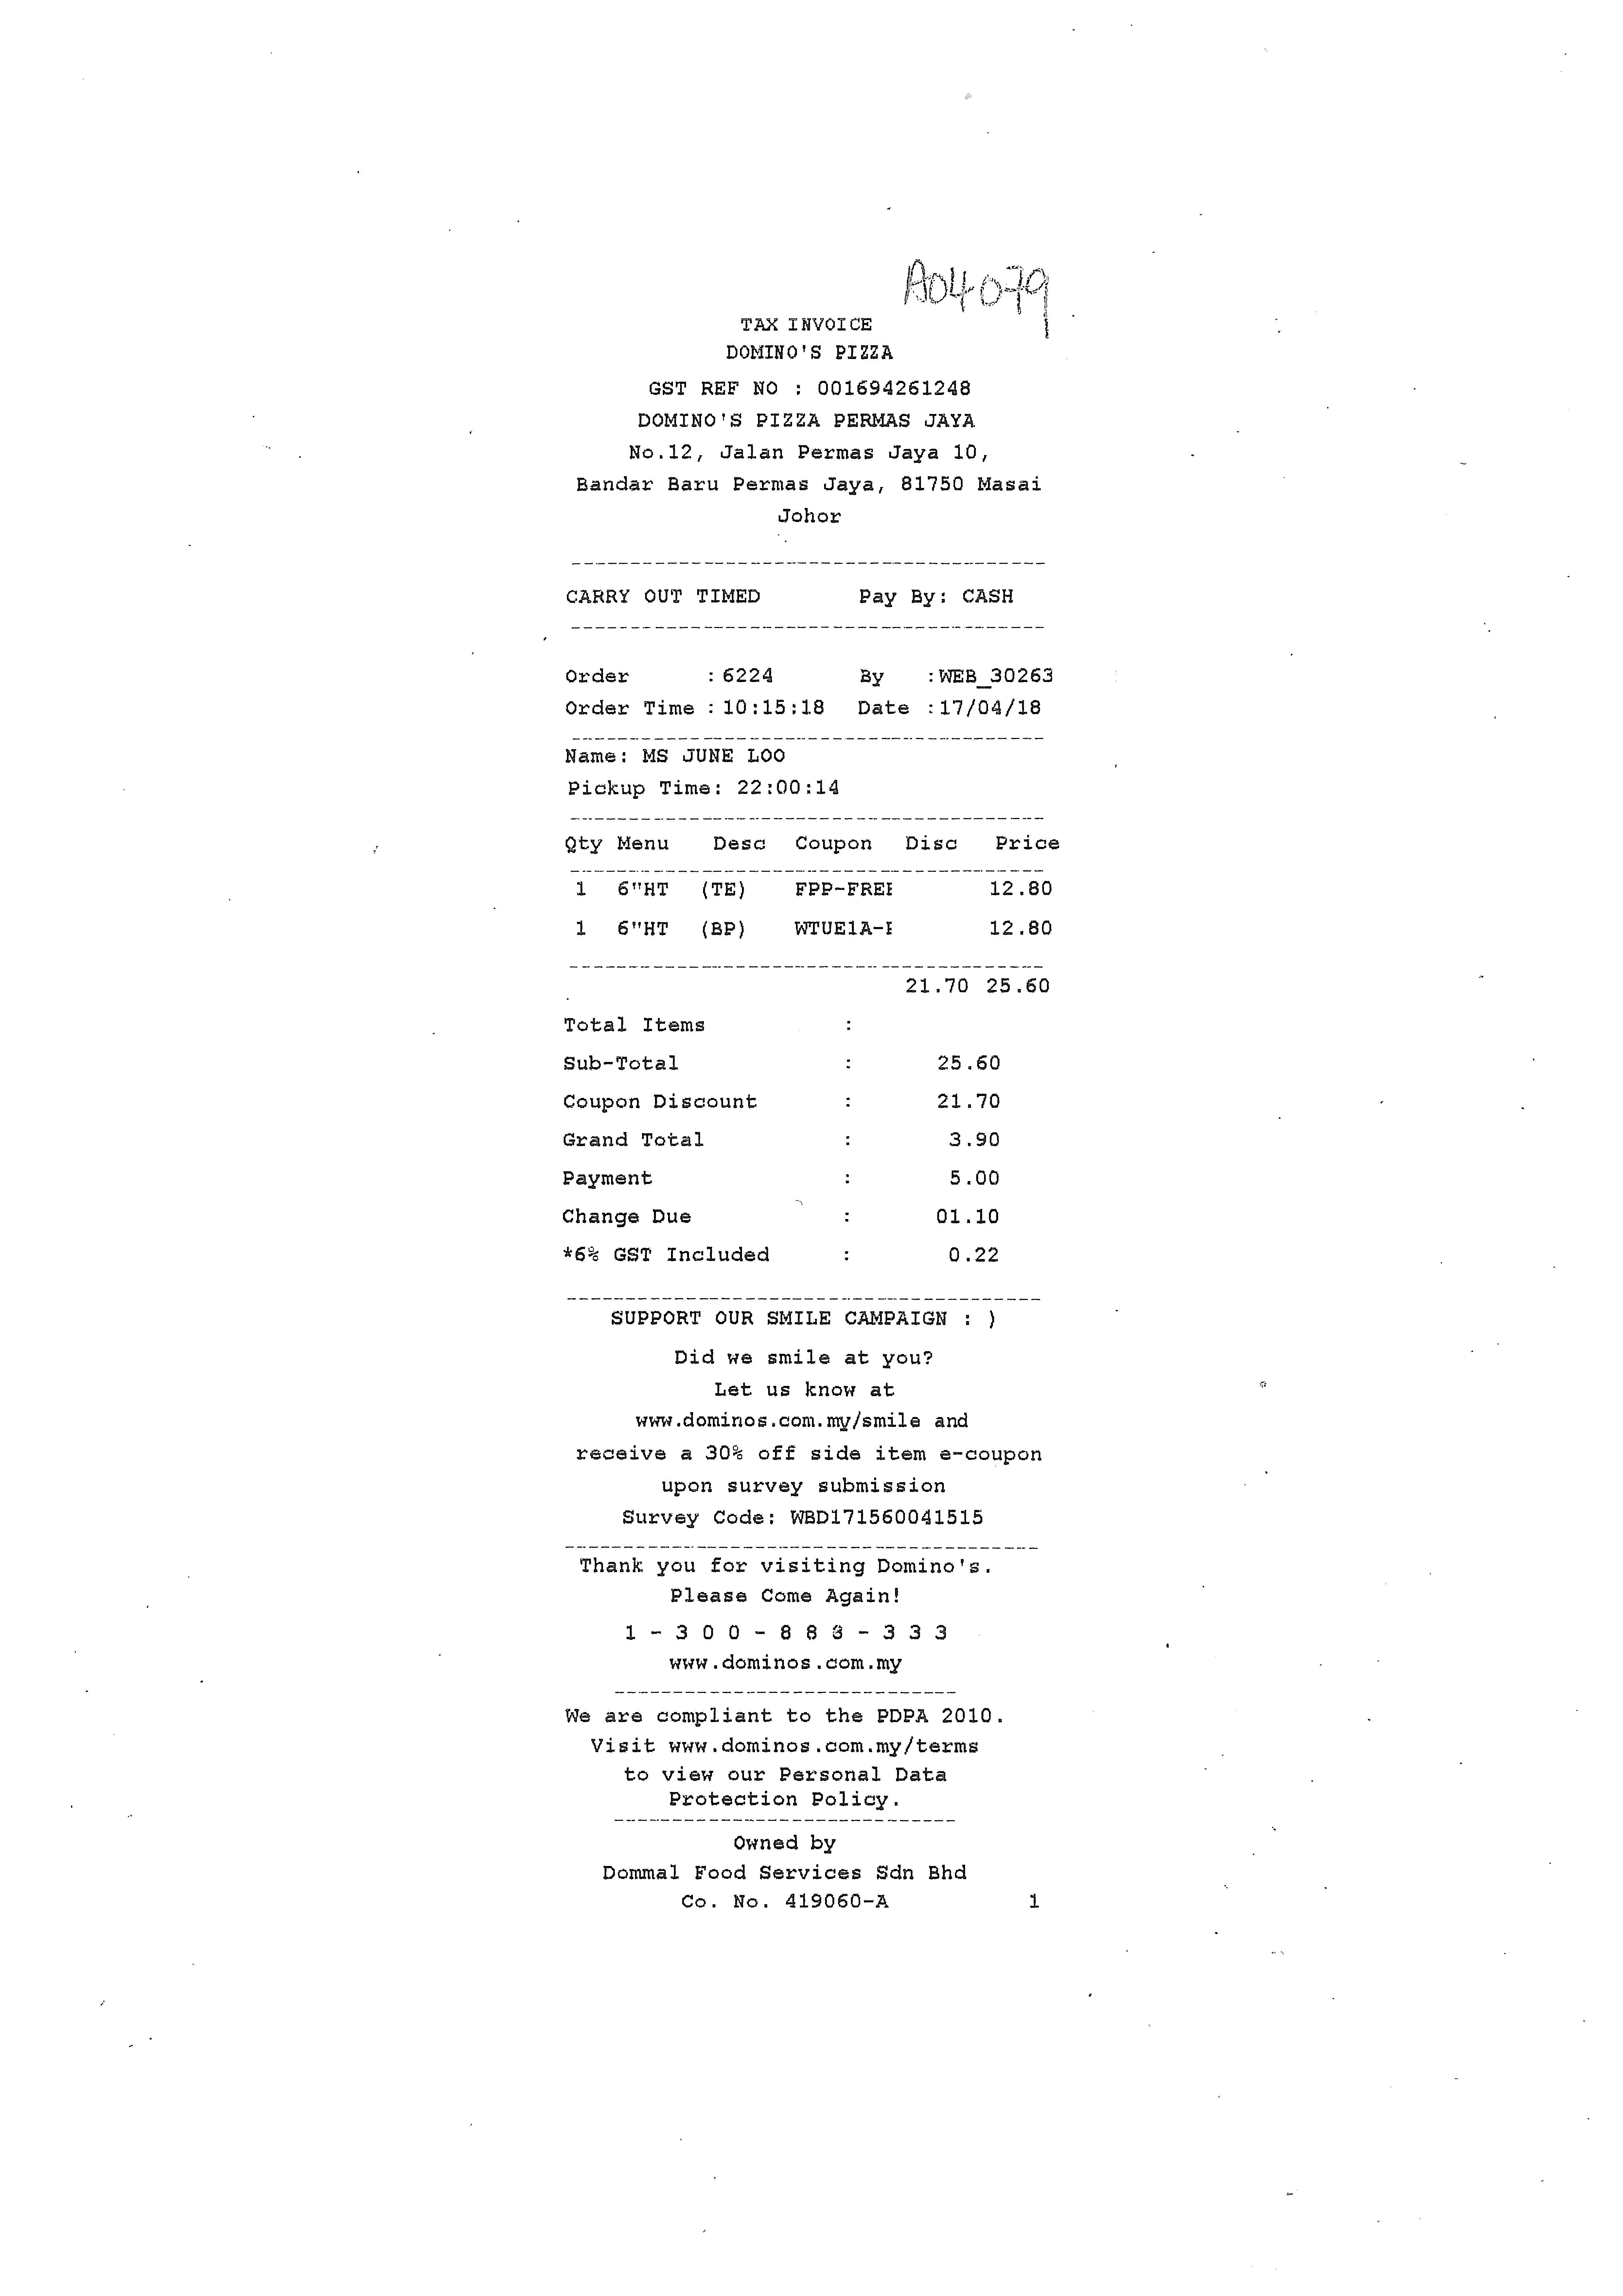
TAX INVOICE
DOMINO'S PIZZA
GST REF NO : 001694261248
DOMINO'S PIZZA PERMAS JAYA
NO.12, JALAN PERMAS JAYA 10,
BANDAR BARU PERMAS JAYA, 81750 MASAI
JOHOR
CARRY OUT TIMED
PAY BY: CASH
ORDER
:6224
BY
:WEB_30263
ORDER TIME :10:15:18
NAME: MS JUNE LOO
PICKUP TIME: 22:00:14
QTY MENU
1
1
21.70
TOTAL ITEMS
:
SUB-TOTAL
:
25.60
COUPON DISCOUNT
:
21.70
GRAND TOTAL
:
3.90
PAYMENT
:
5.00
CHANGE DUE
:
01.10
*6% GST INCLUDED
:
0.22
SUPPORT OUR SMILE CAMPAIGN : )
DID WE SMILE AT YOU?
LET US KNOW AT
WWW.DOMINOS.COM.MY/SMILE AND
RECEIVE A 30% OFF SIDE ITEM E-COUPON
UPON SURVEY SUBMISSION
SURVEY CODE: WBD171560041515
THANK YOU FOR VISITING DOMINO'S.
PLEASE COME AGAIN!
1 - 3 0 0 - 8 8 8 - 3 3 3
WWW.DOMINOS.COM.MY
WE ARE COMPLIANT TO THE PDPA 2010.
VISIT WWW.DOMINOS.COM.MY/TERMS
TO VIEW OUR PERSONAL DATA
PROTECTION POLICY.
OWNED BY
DOMMAL FOOD SERVICES SDN BHD
CO. NO. 419060-A
1
DATE :17/04/18
DESC
COUPON
DISC
PRICE
6"HT
(TE)
FPP-FREE
12.80
6"HT
(BP)
WTUE1A-E
12.80
25.60